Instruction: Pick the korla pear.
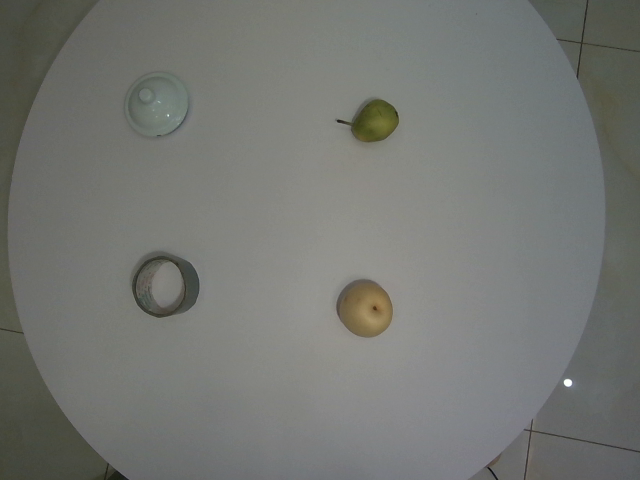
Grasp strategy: vertical